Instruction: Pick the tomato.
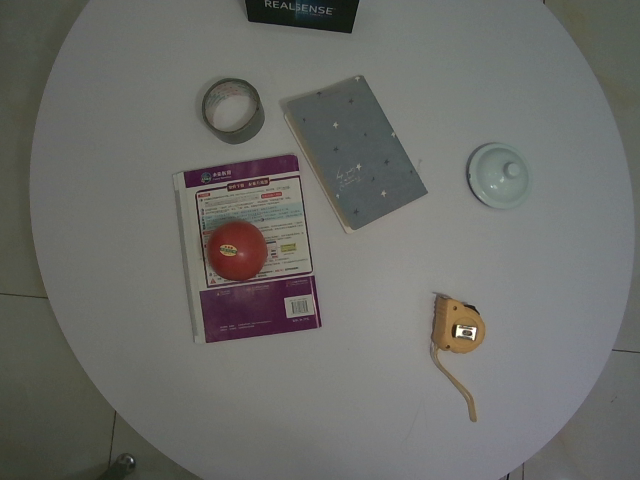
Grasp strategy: vertical